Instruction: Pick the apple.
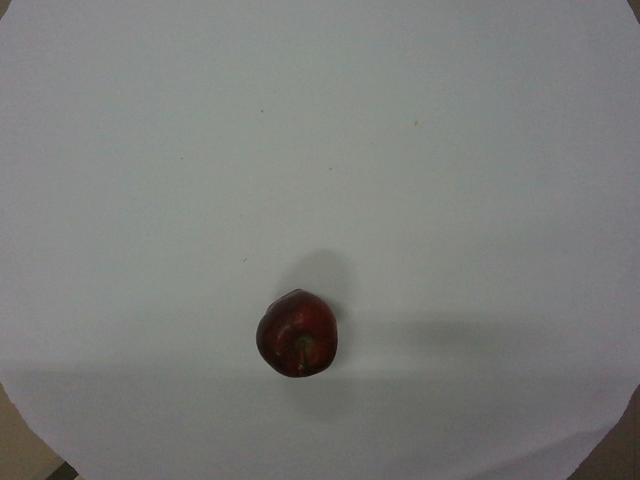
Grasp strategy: vertical